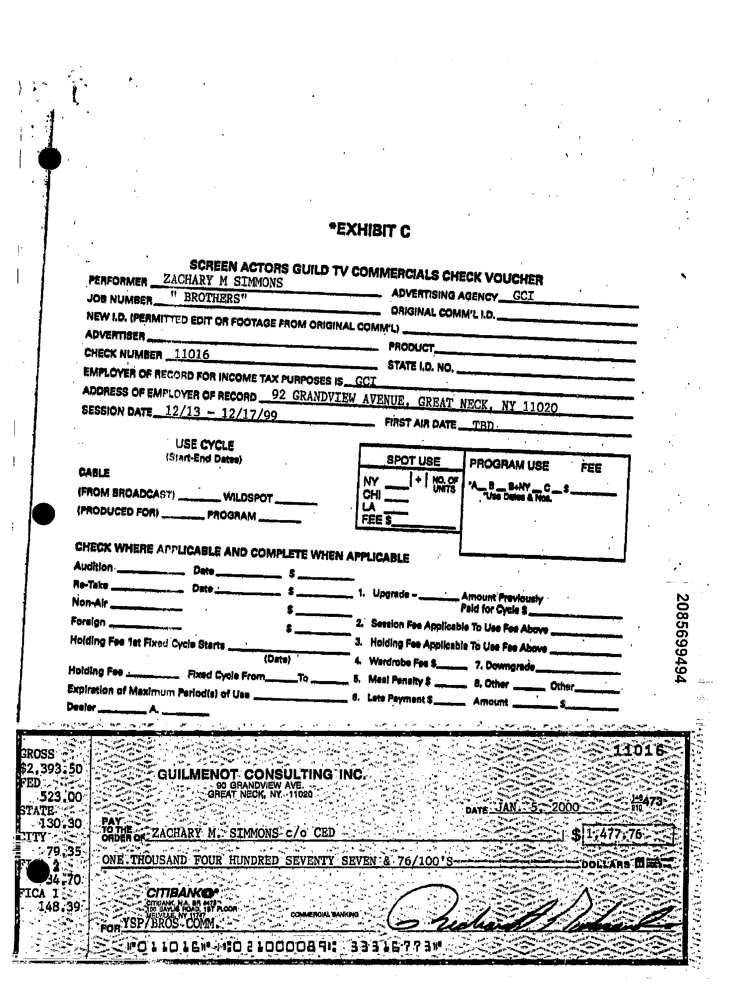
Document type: Invoice